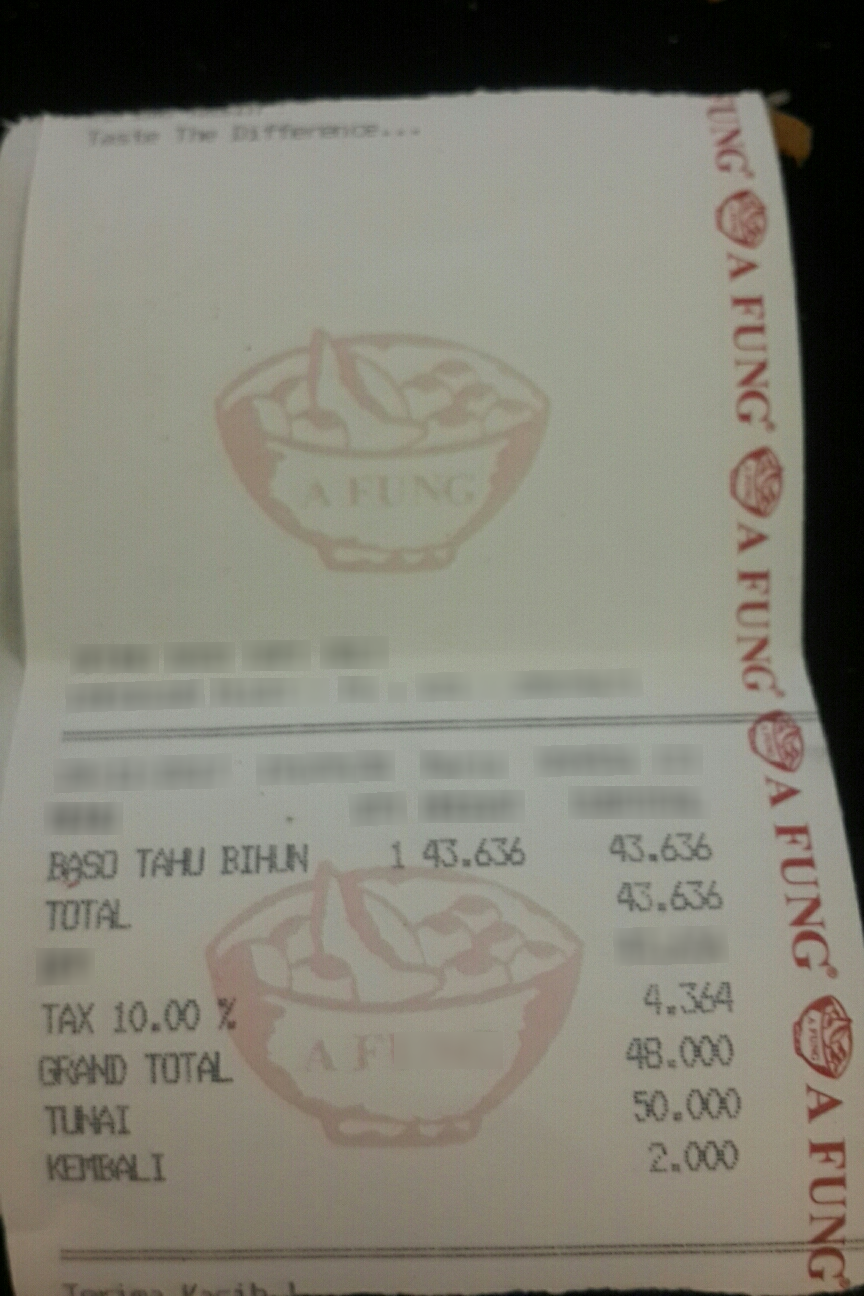
Number of items: 4
Subtotal: 43.636
Tax: 4,364
Total: 48.000
OCR text regions:
text: BASO
text: TAHU
text: BIHUN
text: 1
text: 43.636
text: 43.636
text: TOTAL
text: 43.636
text: TAX
text: 10.00
text: 4,364
text: GRAND
text: TOTAL
text: 48.000
text: TUNAI
text: 50.000
text: KEMBALI
text: 2.000